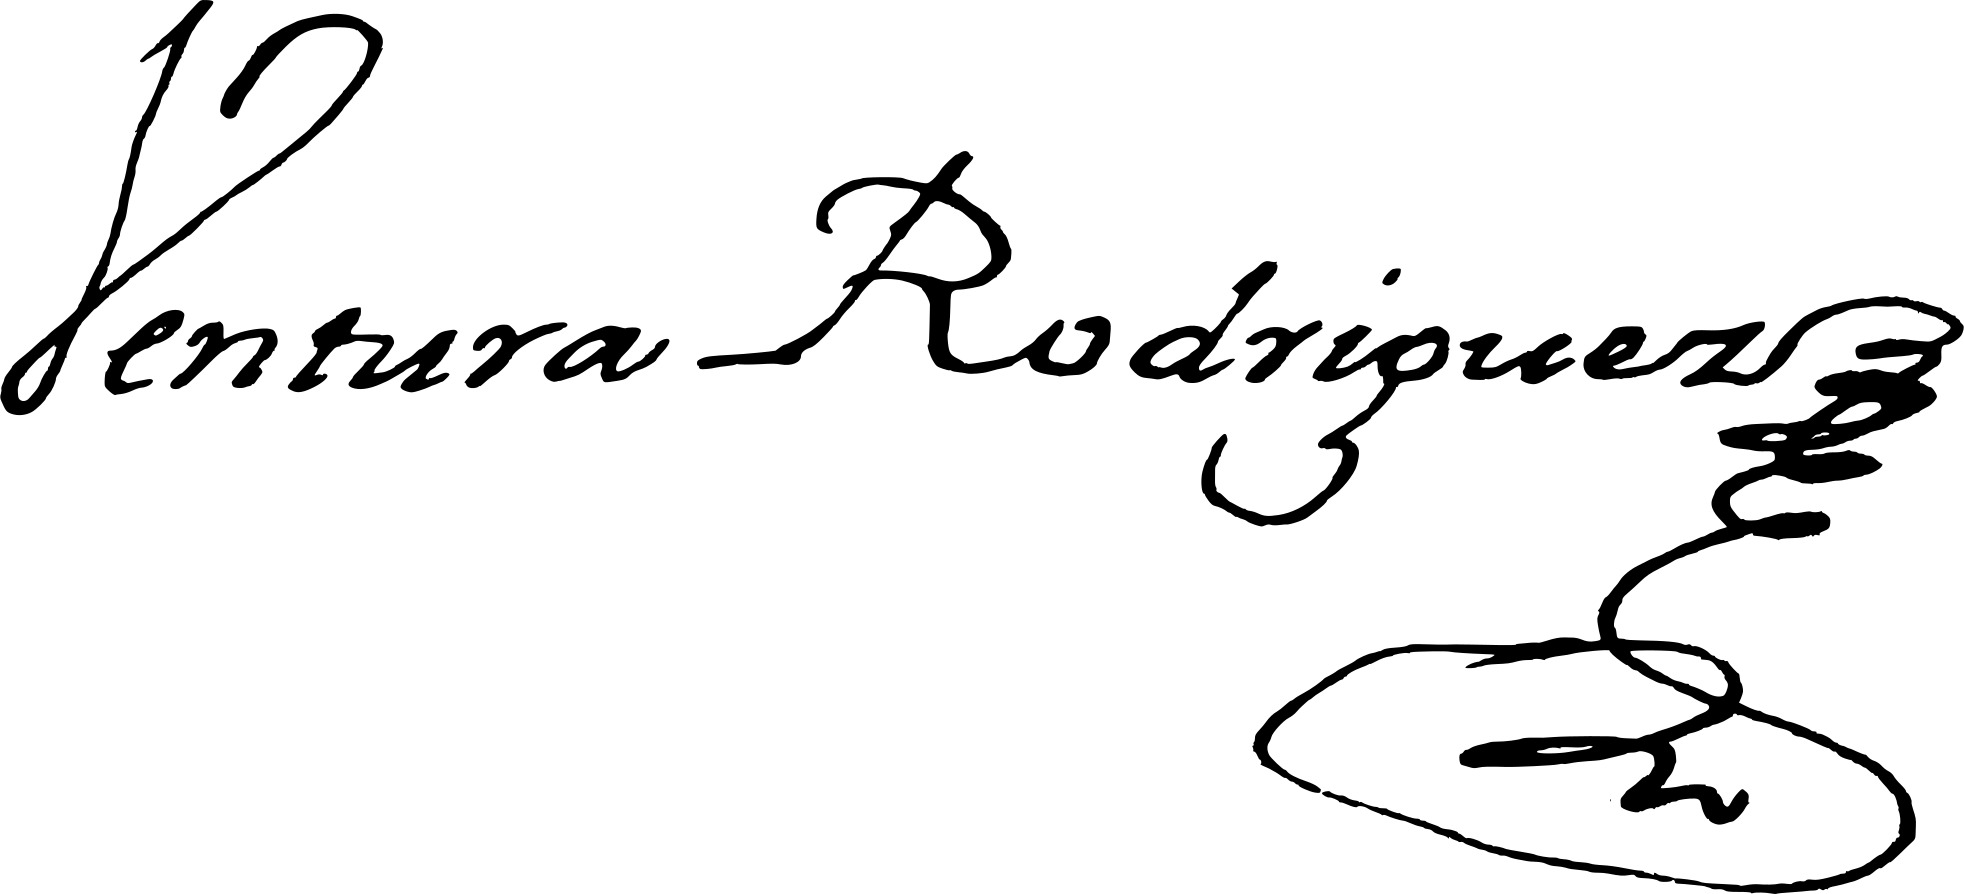
Signature of: ventura rodríguez